Question: What is the potential diagnosis?
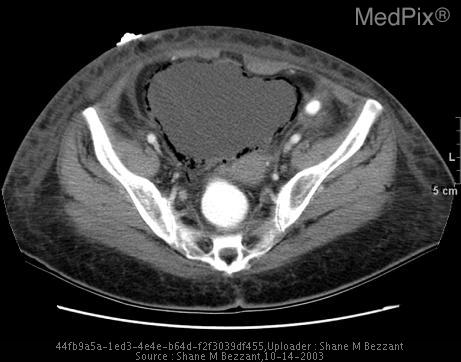
Answer: The possible diagnosis includes infectious emphysematous cystitis
bladder instrumentation or surgery
trauma
enteric fistula (colo-vesicle).